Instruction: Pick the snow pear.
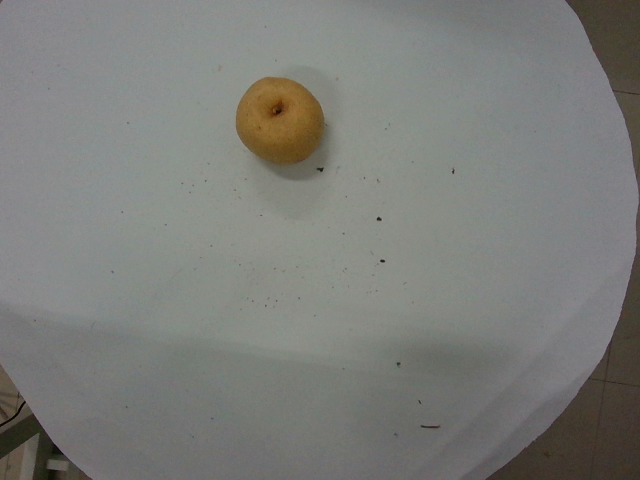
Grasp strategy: vertical